Question: How is the history relevant to the case?
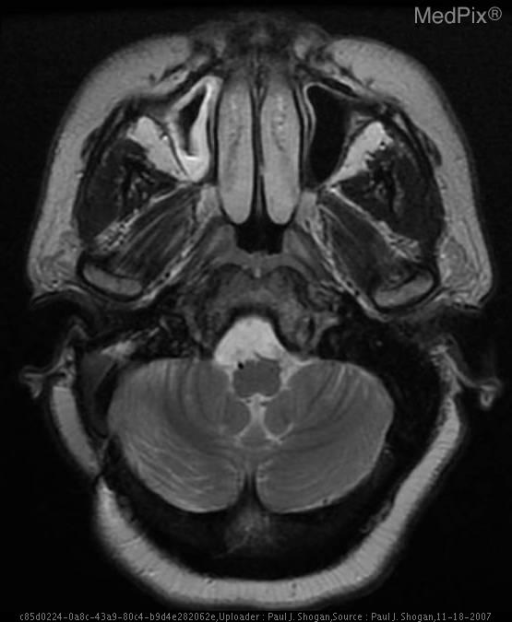
Answer: The patient's history of 52 yo female with complaint of hearing loss. is key in understanding the case.